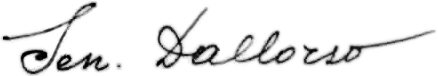
Signature of: nicola giuseppe dallorso